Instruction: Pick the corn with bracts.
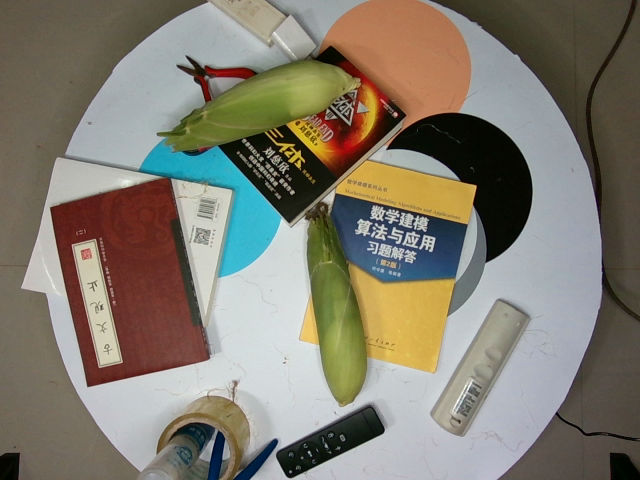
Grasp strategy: vertical